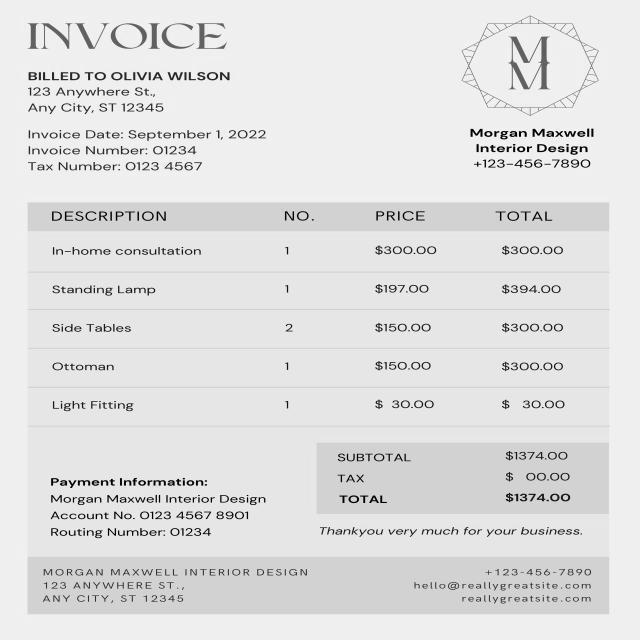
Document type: Invoice